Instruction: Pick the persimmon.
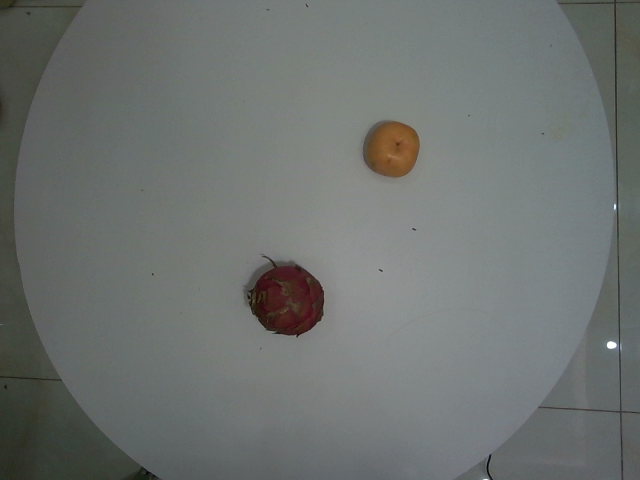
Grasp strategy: vertical